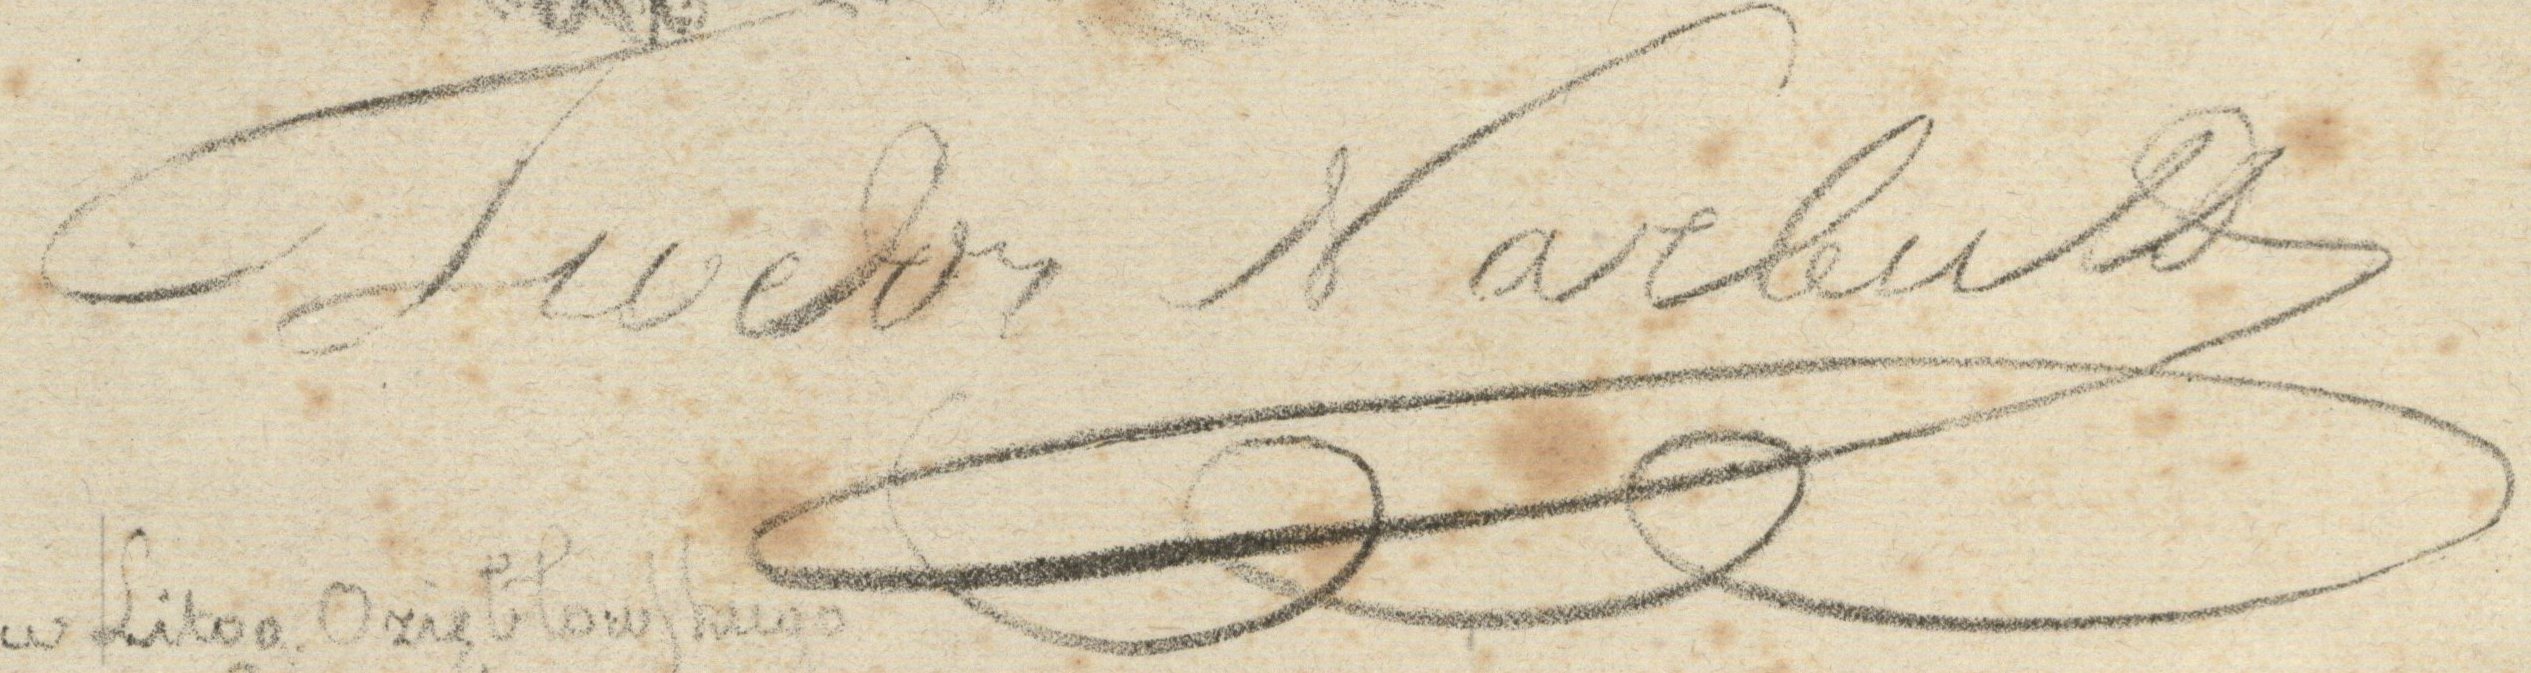
Signature of: teodor narbutt